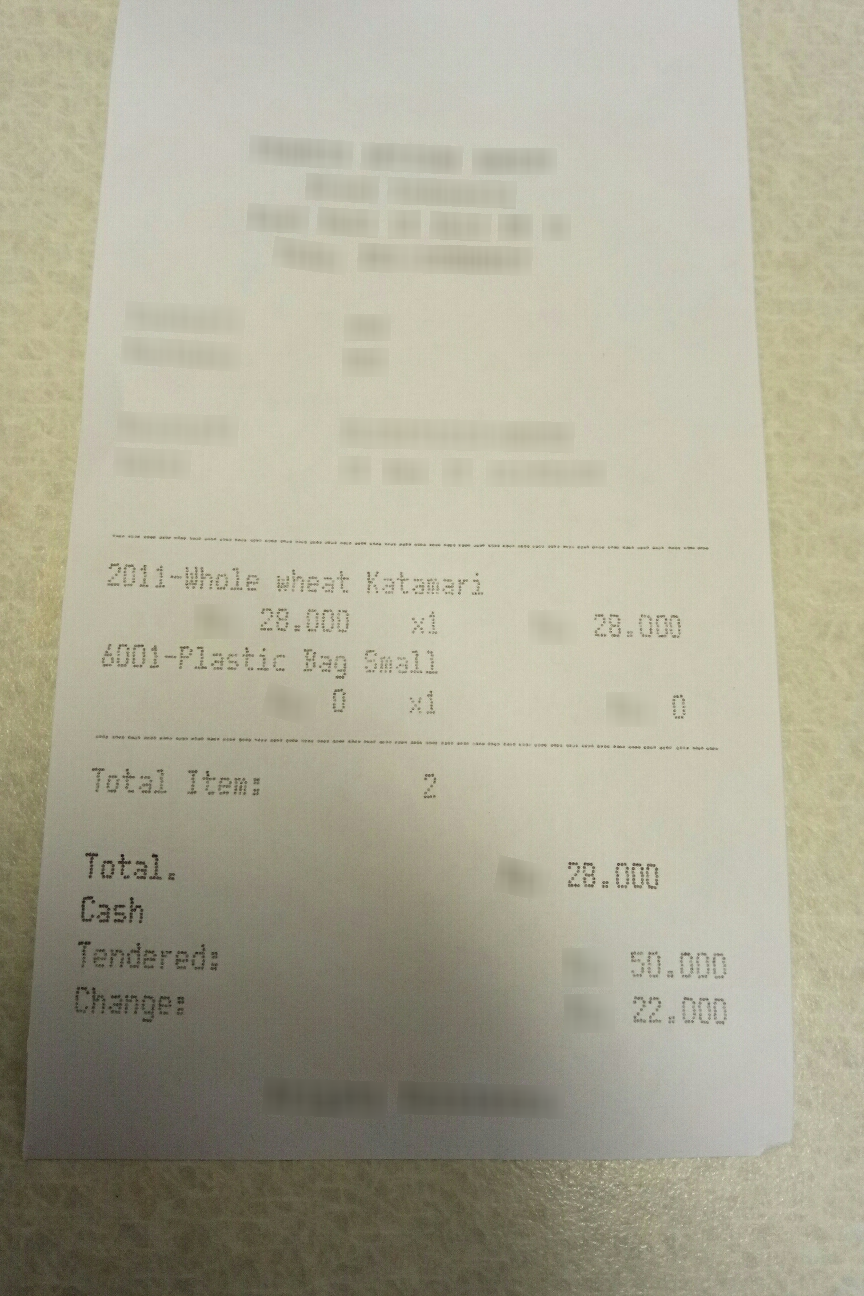
Extraction:
receipt: line_items: name: 2011-Whole wheat Katamari
price: 28.000
qty: x1
name: 6001-Plastic Bag Small
price: 0
qty: x1
total: 28.000